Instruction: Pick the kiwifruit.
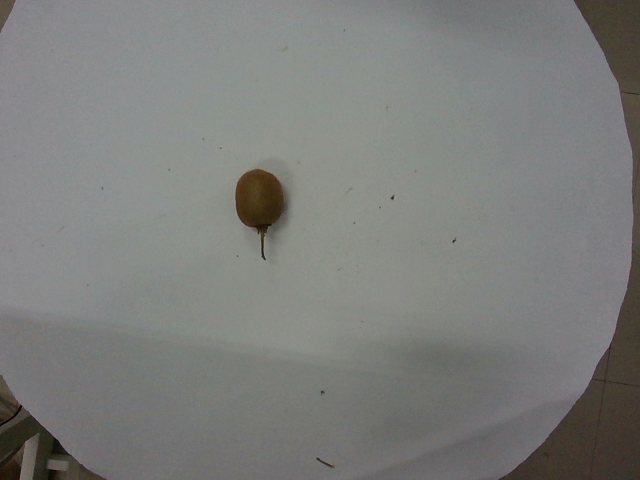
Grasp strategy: vertical